Question: Talk about the condition:
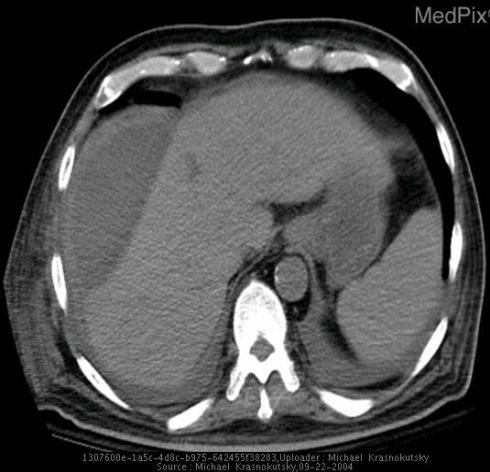
Answer: The disease is discussed as: Infections of the biliary tract are the most common identifiable source of liver abscess.  Infection of the liver may occur via the bile duct, along a penetrating vessel, or from an adjacent septic focus.  Less commonly, liver abscess is a complication of bacteremia arising from underlying abdominal disease, such as diverticulitis, perforated or penetrating peptic ulcer, gastrointestinal malignancy, inflammatory bowel disease, or peritonitis, or rarely from bacterial endocarditis.  Occasionally, a pyogenic liver abscess may be the presentation of a hepatocellular or gallbladder carcinoma or a complication of chemoembolization of a hepatic neoplasm.  In approximately 40% of cases, no obvious source of infection can be identified.  The most frequently isolated organisms are Escherichia coli and Klebsiella, Proteus, Pseudomonas, and Streptococcus species, particularly Streptococcus milleri.  Most are polymicrobial.  With improved culture methods and earlier diagnosis, the number of cases identified as being caused by anaerobic organisms has also increased.  In the past, patients typically presented with acute spiking fevers, right upper quadrant pain, and often shock.  Since the introduction of antibiotics, the presentation has become less acute, and is often insidious.  The presentation is characterized by malaise, low-grade fever, weight loss, and dull abdominal pain that may increase with movement. Symptoms may be present for 1 month or more before a diagnosis is made.  Multiple abscesses are typical when biliary disease is the source and are associated with a more acute systemic presentation, often with sepsis and shock.  Solitary abscesses tend to present more insidiously.  When an abscess is situated near the dome of the liver, pain may be referred to the right shoulder, or a cough may be present resulting from diaphragmatic irritation or atelectasis.